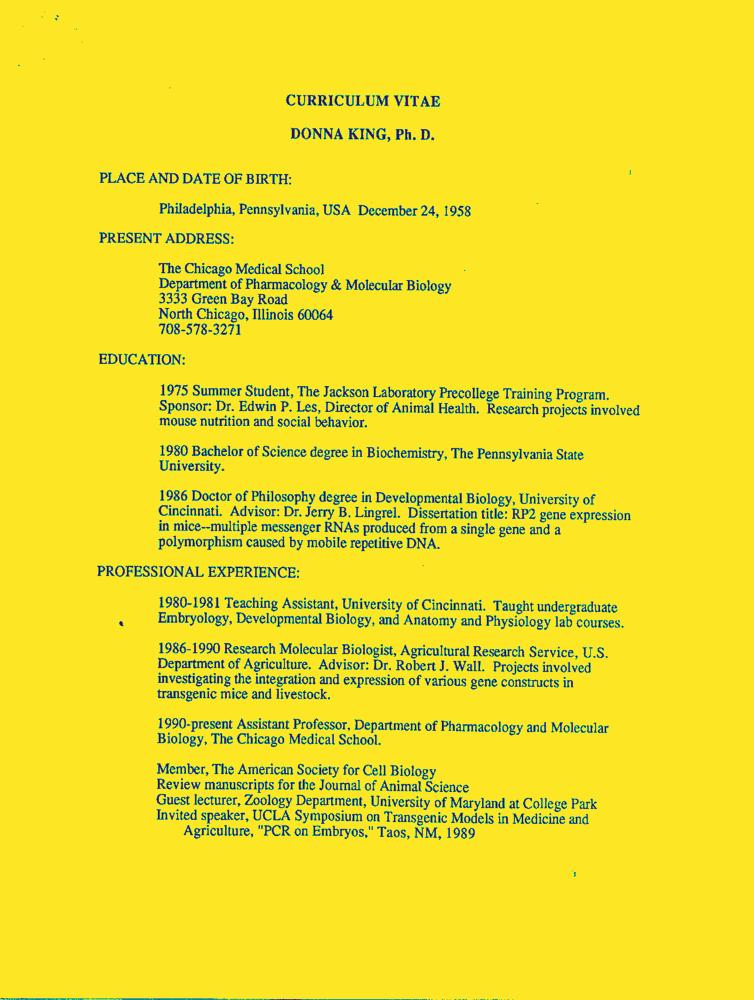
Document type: Resume-Doc